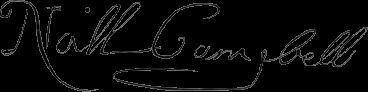
Signature of: lord neill campbell